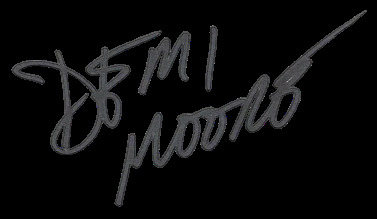
Signature of: demi moore